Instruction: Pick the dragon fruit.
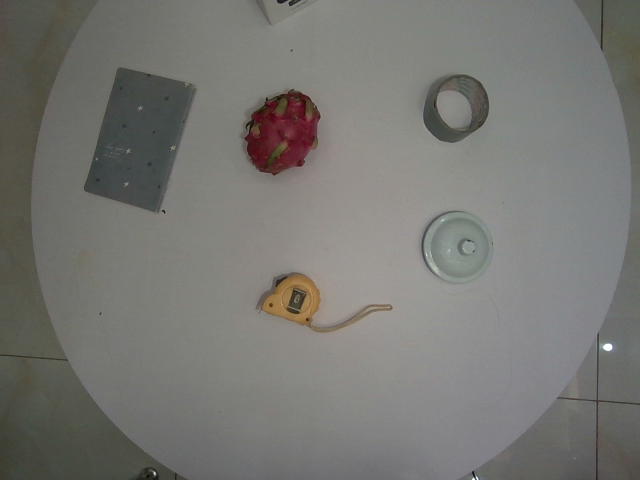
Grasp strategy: vertical